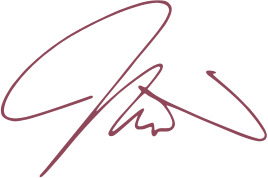
Signature of: milo yiannopoulos